Patient: Female, age 49
The patient is a 49-year-old woman with a past medical history significant for uterine fibroids and menorrhagia who presented with a complaint of heavy vaginal bleeding over the previous 8 days, progressive weakness, lightheadedness, palpitations, dyspnea on exertion and lower abdominal pain. She denied chest pain, cough, hemoptysis, fever and sick contacts. Her uterine fibroids were treated in the past by blood transfusion and bilateral uterine artery and left ovarian artery embolization. She was treated for tuberculosis and was hepatitis C positive. She was not allergic to any medications and denied smoking tobacco, consuming alcohol or using intravenous drugs. She was noted to have a hemoglobin level of 5.1 g/dl and received 5 units of packed red blood cells and levonorgestrel. Her shortness of breath improved marginally but she continued to have tachycardia. She was noted to have left lower extremity swelling which the patient admitted had started 4-5 days prior to admission.
A lower extremity Doppler ultrasound revealed extensive deep venous thrombosis and she was started on systemic anticoagulation with dalteparin. Her chest X-ray revealed multiple bilateral pulmonary modules (fig. 1a, b). A chest CT showed saddle embolus and multiple bilateral pulmonary emboli with evidence of right heart strain. Multiple bilateral pulmonary nodules suspicious for metastatic disease and a moderate right-sided pleural effusion and a trace left-sided pleural effusion were also noted (fig. 2). Her physical examination was pertinent for tachycardia, normal breath sounds, distended abdomen with tenderness to palpation in the lower quadrants (uterus was palpable) and bilateral calf muscle swelling with tenderness. She underwent placement of an inferior vena cava filter and an endometrial biopsy. However, the next day morning the patient was noted to become severely hypoxemic with an altered mental state. She was intubated and started on vasopressors for shock.
Due to persistent hypoxemia and hypotension she was taken to the operating room for thrombectomy. Intraoperative transesophageal echocardiography revealed an underfilled left ventricle with interventricular septum flattening, massively dilated right atrium and an extremely dilated right ventricle with reduced function. It also showed a mild-to-moderate pulmonary artery (PA) dilatation with a large mass in the right PA (possibly thrombus) and a severe tricuspid regurgitation with a large pedunculated, very mobile mass attached to the TV leaflets that moved from the right atrium to the right ventricle during the cardiac cycle (fig. 3). Intraoperatively, a large thrombus at the bifurcation of the PA which was extending into the PA branches was removed. The right atrium and the right ventricle were found to be devoid of any clots, but a worm-like mass attached to the anterior TV leaflet was identified and removed. Also a left lower lobe wedge resection was performed on a peripheral nodule and the right pleural effusion was drained.
The patient continued to require a maximal dose of vasopressors and had to be maintained on extracorporal membrane oxygenation and renal replacement therapy. She was successfully extubated on postoperative day 6 and was transferred to the medical floor. Histology of the mass attached to the TV and the pulmonary nodule revealed spindle cells with marked nuclear atypia, frequent mitoses, extensive necrosis and vascular invasion consistent with leiomyosarcoma (fig. 4a). Immunohistochemistry was positive for smooth muscle actin (SMA), desmin, ER, PR and cyclin-dependent kinase inhibitor 2A (p16) (fig. 4b-f). It was negative for myogenin, myogenic differentiation 1 (myoD1) and cytokeratins (AE1/3).
These findings support a diagnosis of leiomyosarcoma and likely represent metastasis from the uterus. The pleural fluid showed rare, isolated highly atypical cells of uncertain origin and scattered mesothelial cells. The endometrial biopsy revealed an early secretory endometrium. It is likely that this patient suffered from a massive pulmonary embolism due to a combination of a predisposed state of hypercoagulation due to malignancy and due to the possible obstructive nature of the mass on the TV. These findings suggest that uterine leiomyosarcoma may manifest itself as a mass on the heart valves, and early identification may help prevent life-threatening complications.
Keywords: leiomyosarcoma, metastasis, pulmonary embolism, tricuspid valve
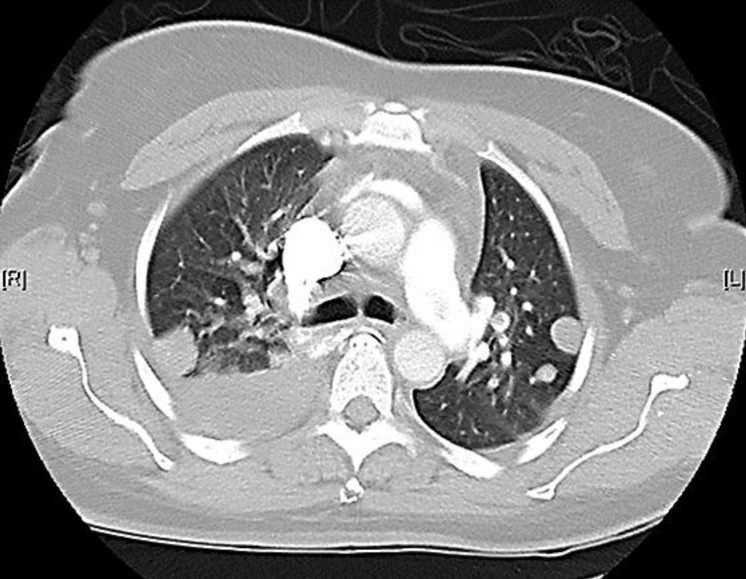
Image caption: Chest CT with contrast showing pulmonary nodules and a moderate right-sided pleural effusion.